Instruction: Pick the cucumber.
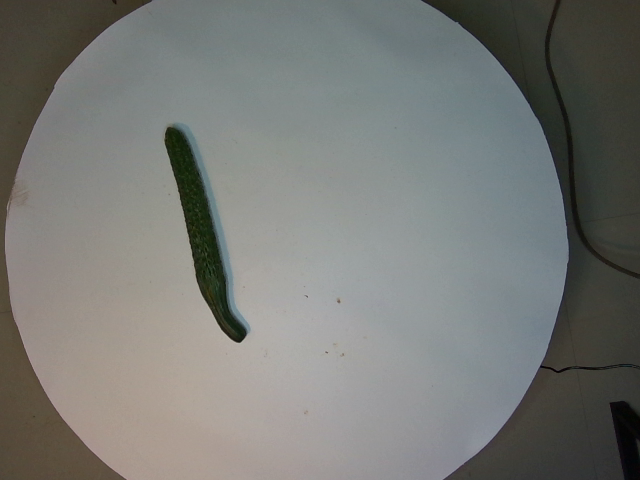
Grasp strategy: vertical